Question: What is the suspected problem?
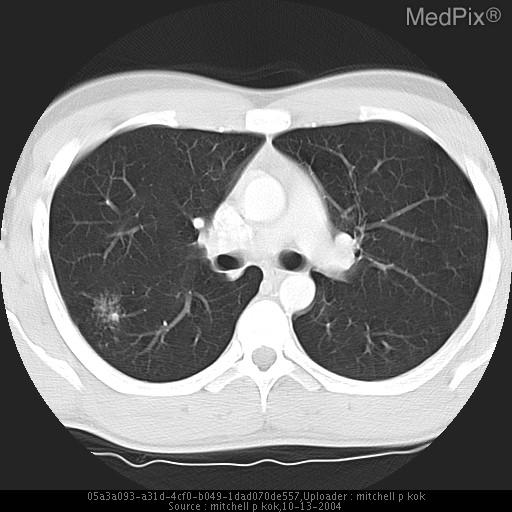
Answer: The findings suggest strandy right apical scarring and tree-in-bud opacity with minimal cystic change. Tree-in-bud opacity within superior segment of right upper lobe. No pleural effusions and no significant lymphadenopathy. Right apical scarring with some cystic change and tree-in-bud opacities peripherally.

More caudal images reveal similar opacities within the periphery of the right lower lobe superior segment.. The patient might have a history of shortness of breath.